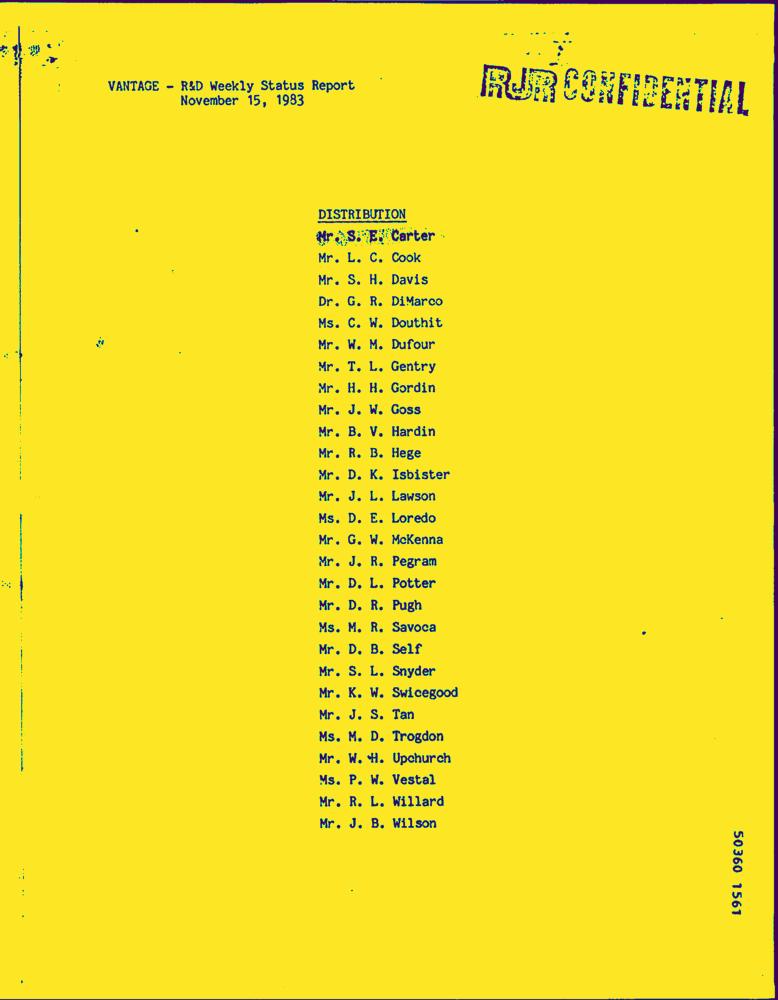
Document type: Letter-Doc